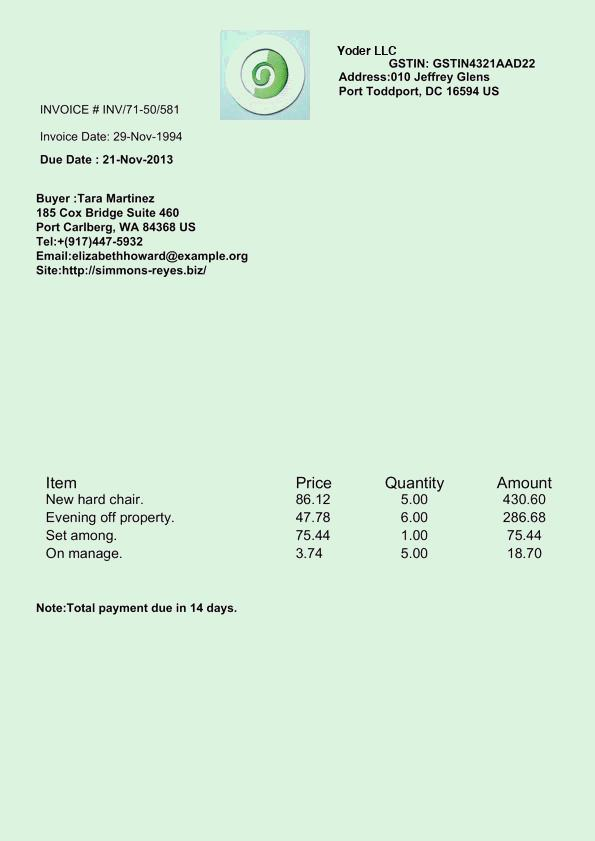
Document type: Invoice